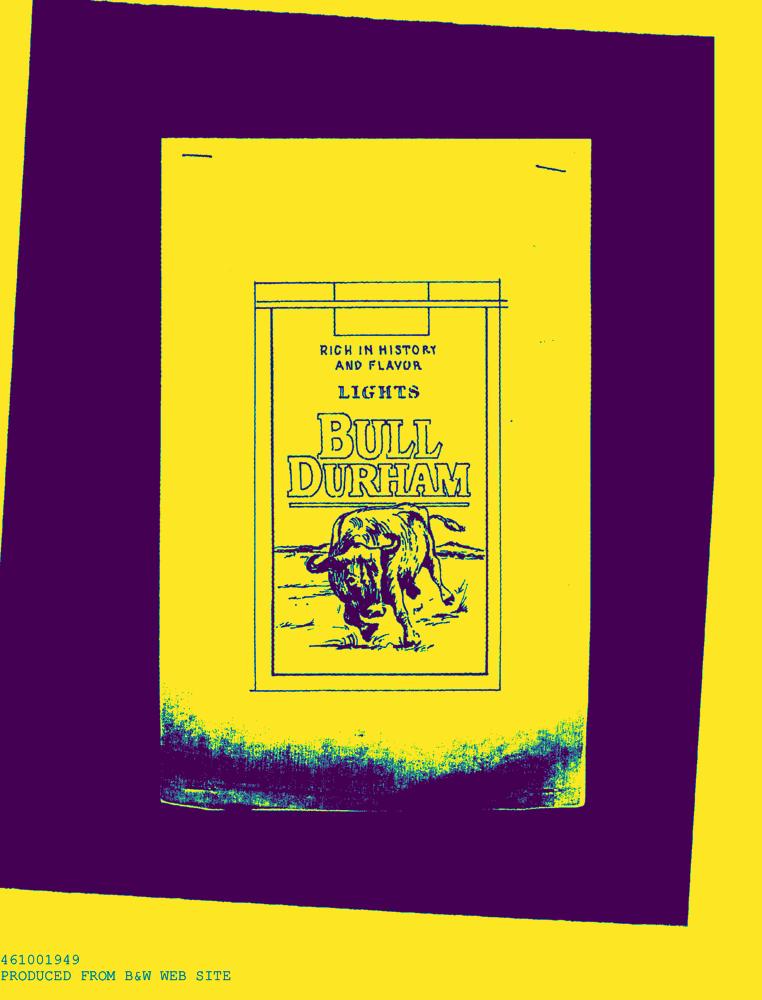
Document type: AD